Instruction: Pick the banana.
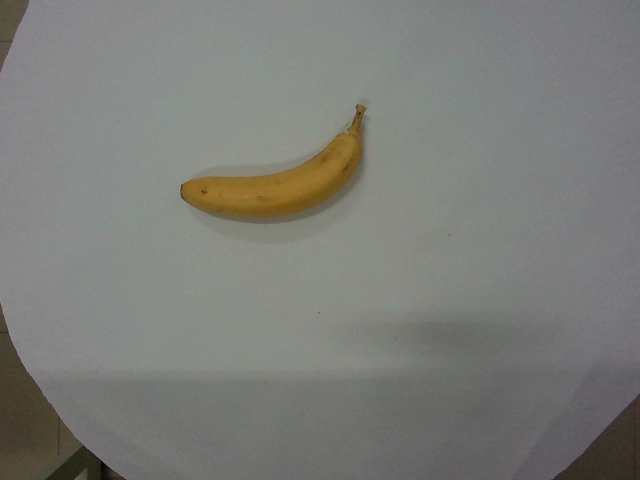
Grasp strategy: vertical